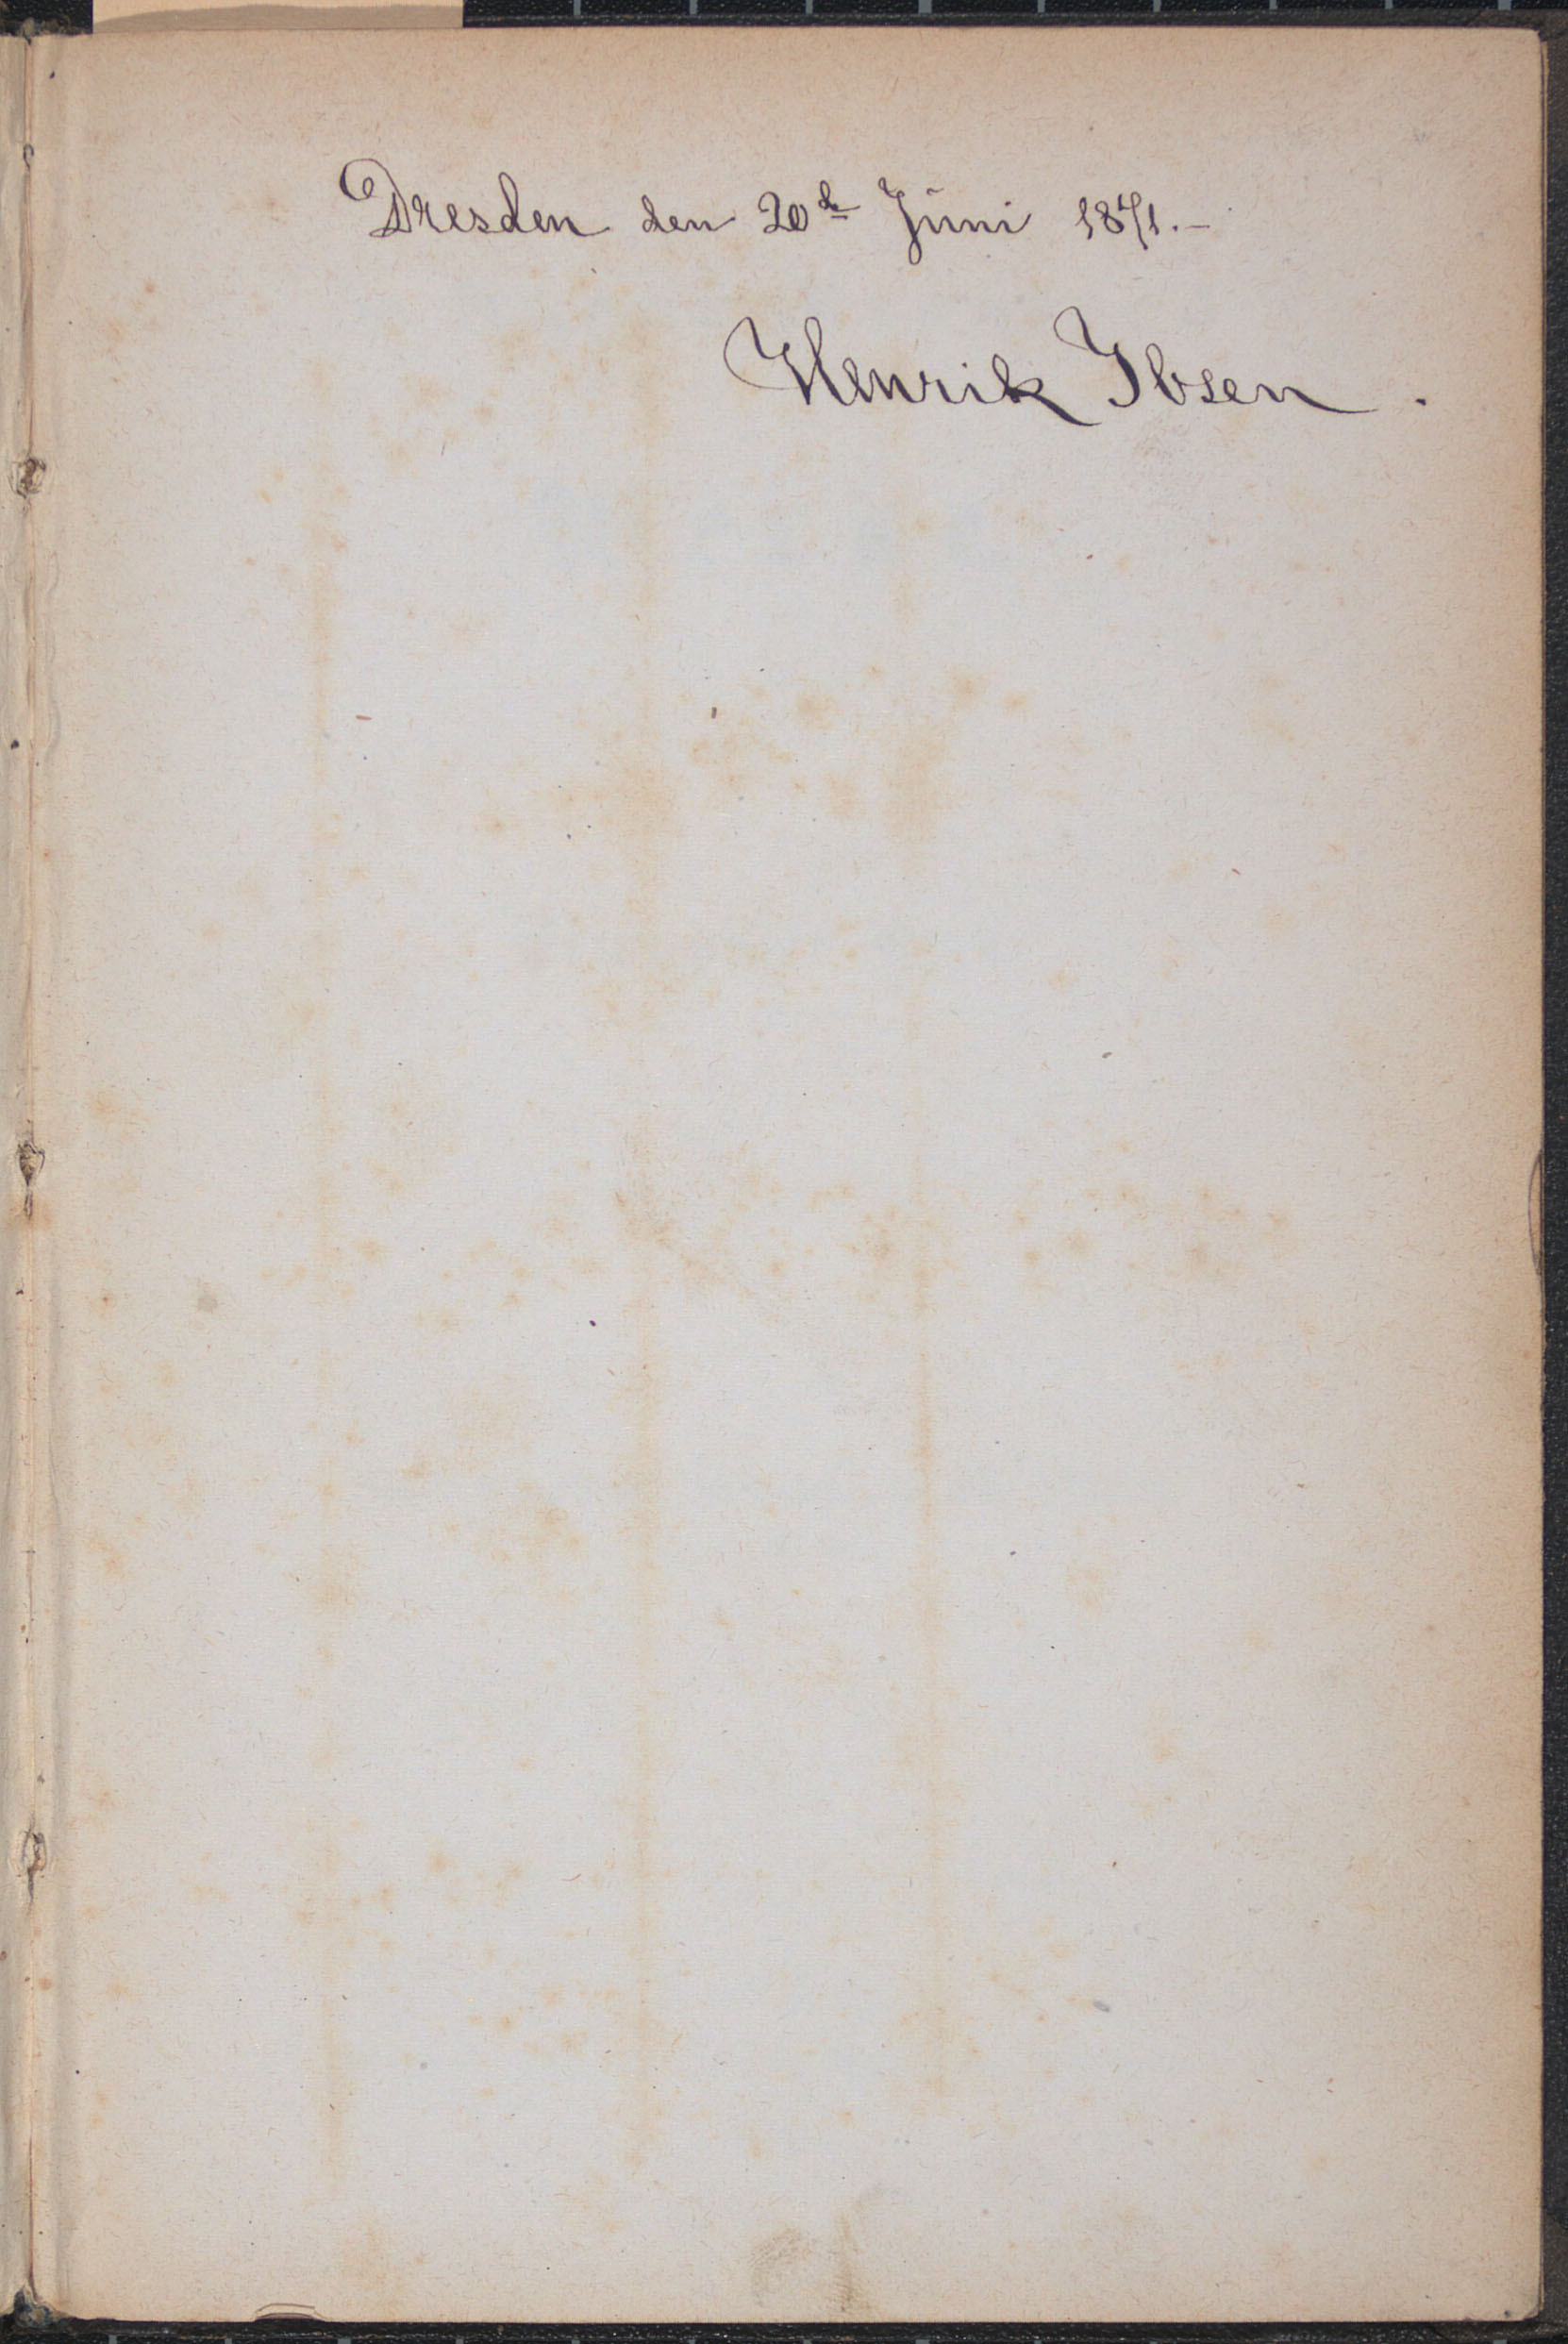
Signature of: henrik ibsen